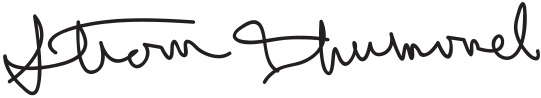
Signature of: strom thurmond